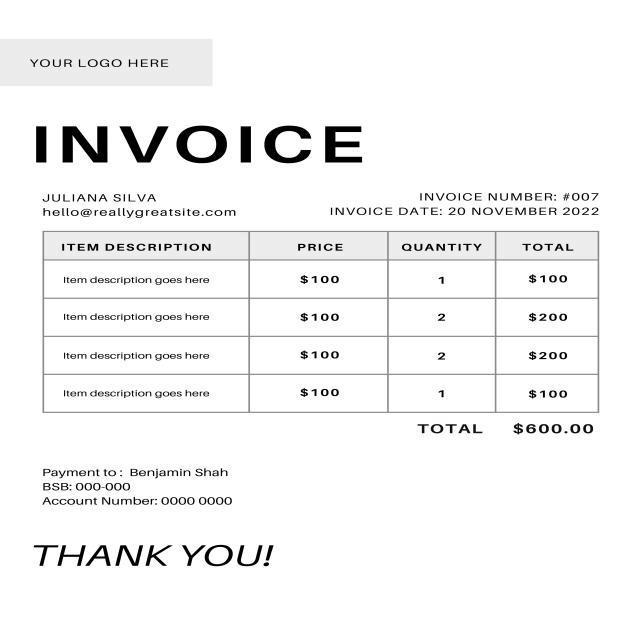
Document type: Invoice